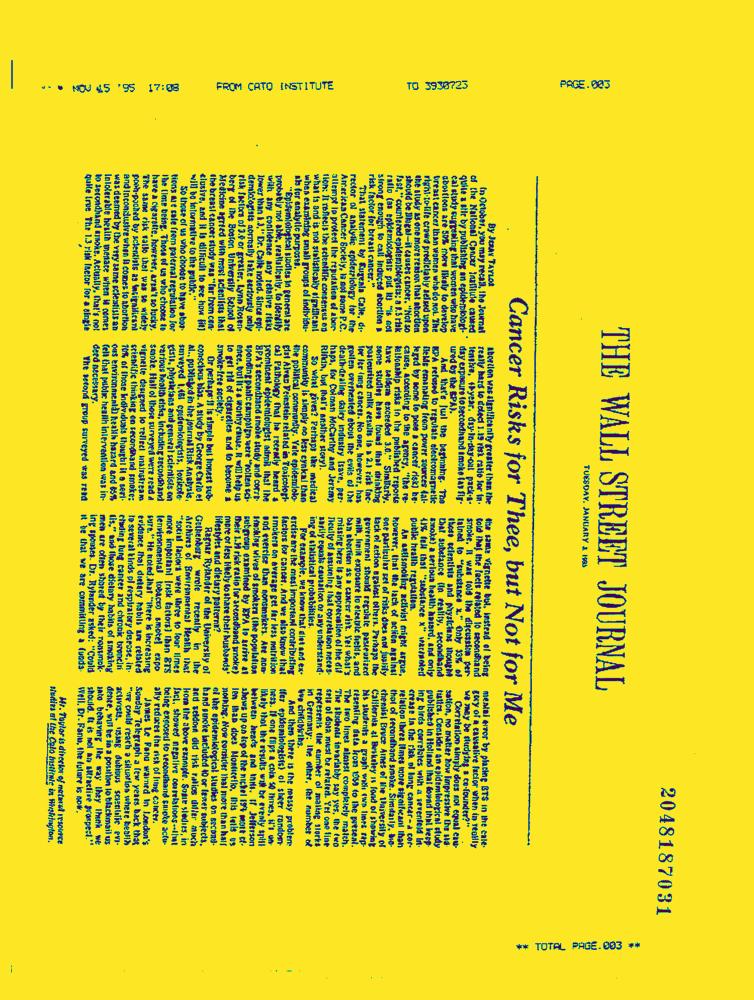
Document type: News-Article